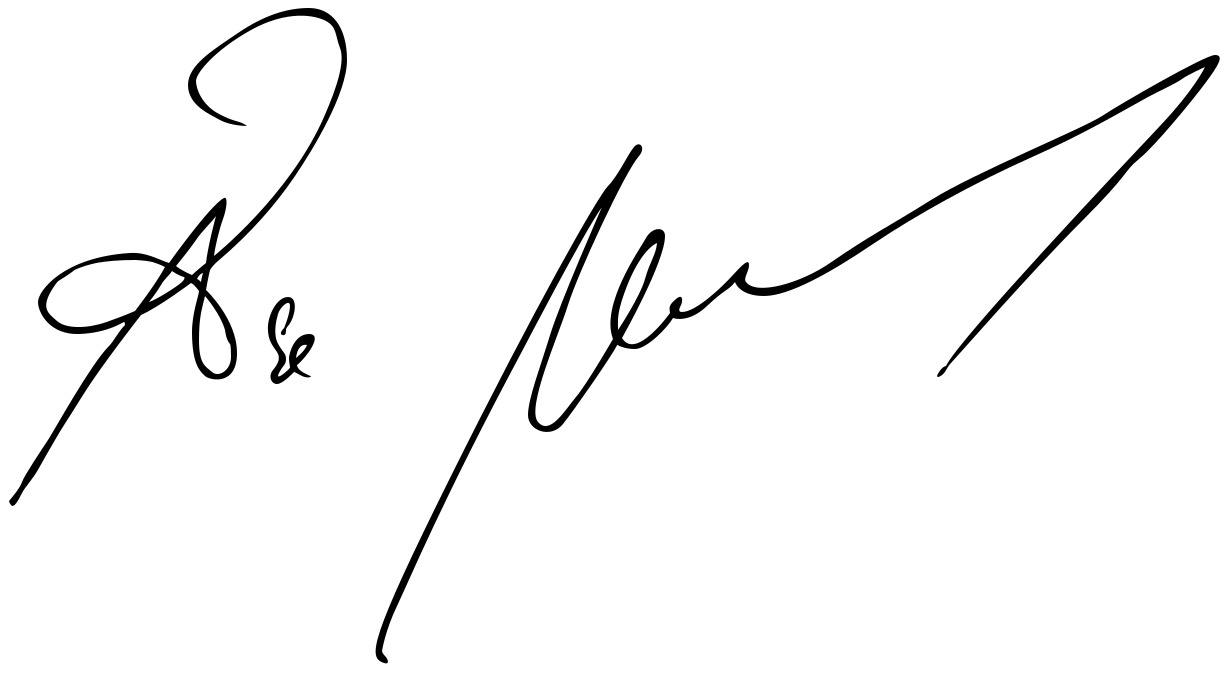
Signature of: åge aleksandersen